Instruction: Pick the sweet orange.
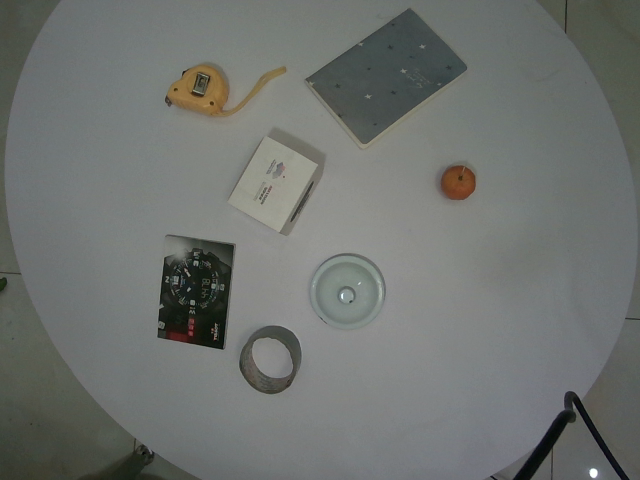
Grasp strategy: vertical